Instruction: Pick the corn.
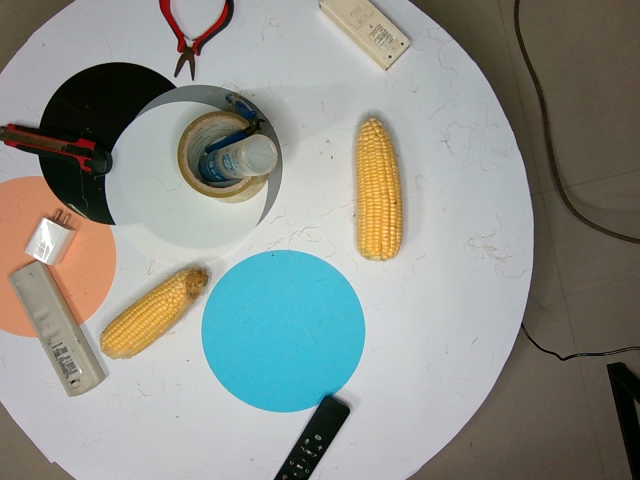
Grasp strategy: vertical